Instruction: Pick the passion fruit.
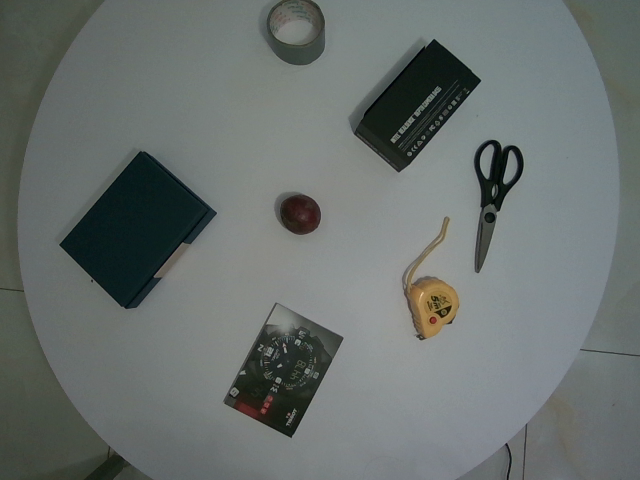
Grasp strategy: vertical